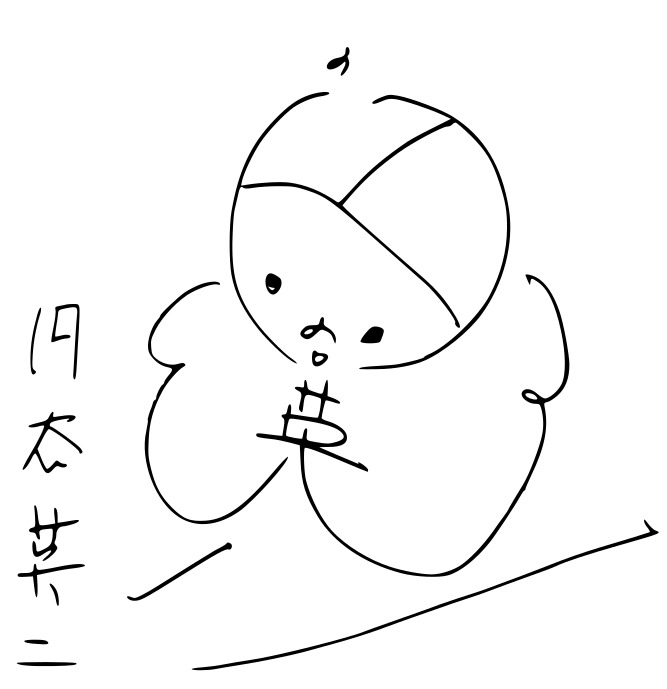
Signature of: eiji tsuburaya